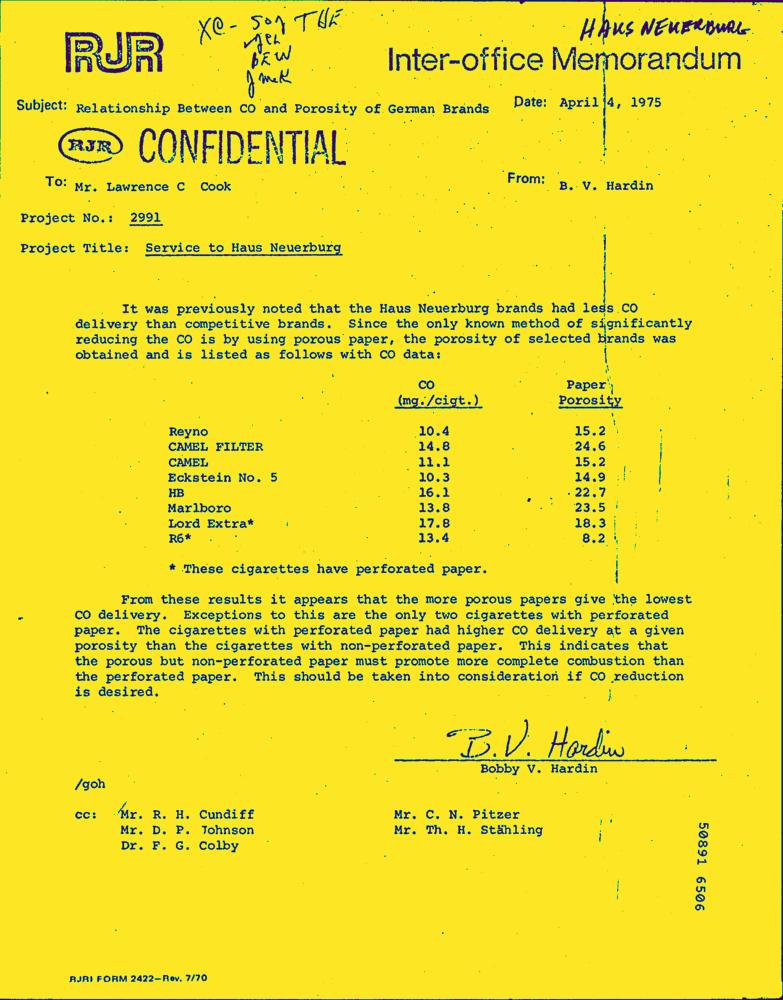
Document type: Letter-Doc